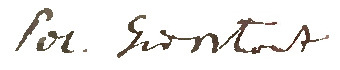
Signature of: polikarp girsztowt